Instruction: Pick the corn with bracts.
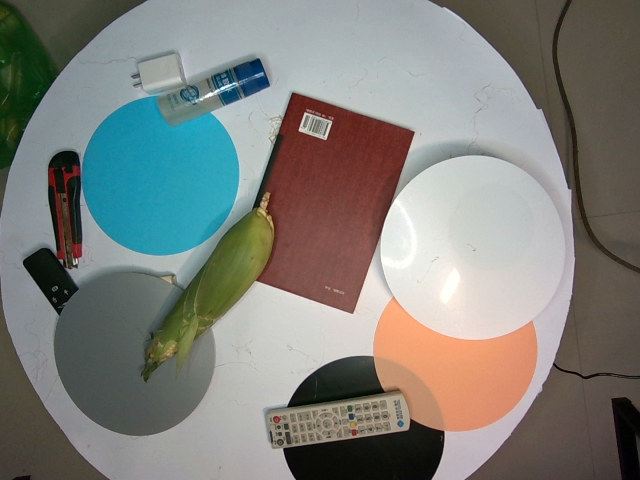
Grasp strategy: vertical